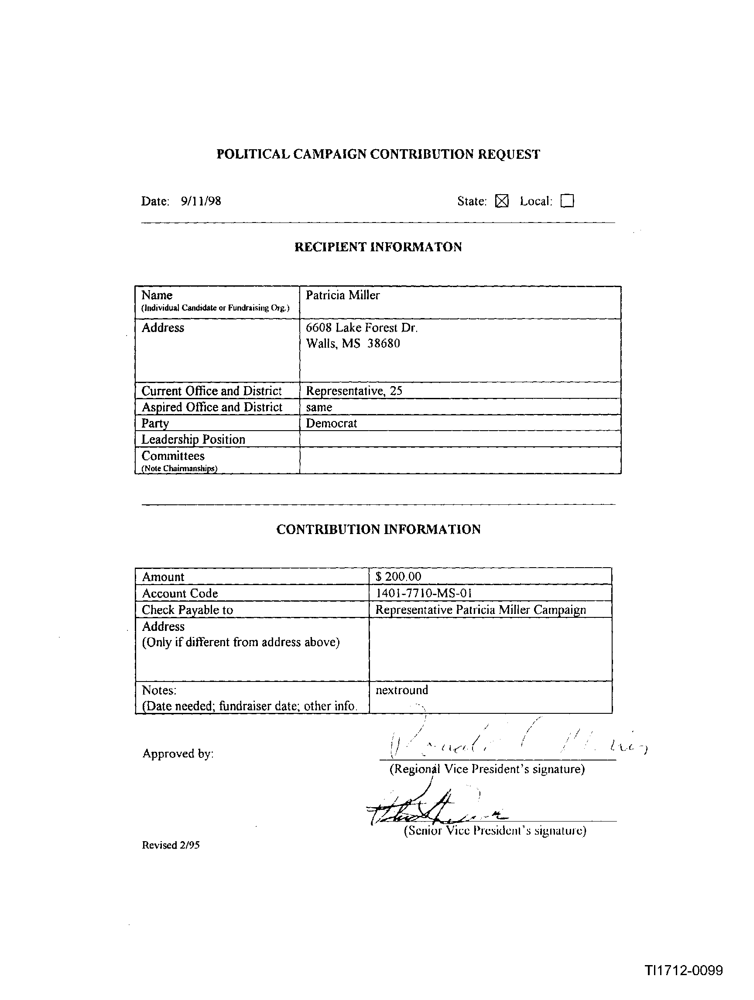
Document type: Invoice